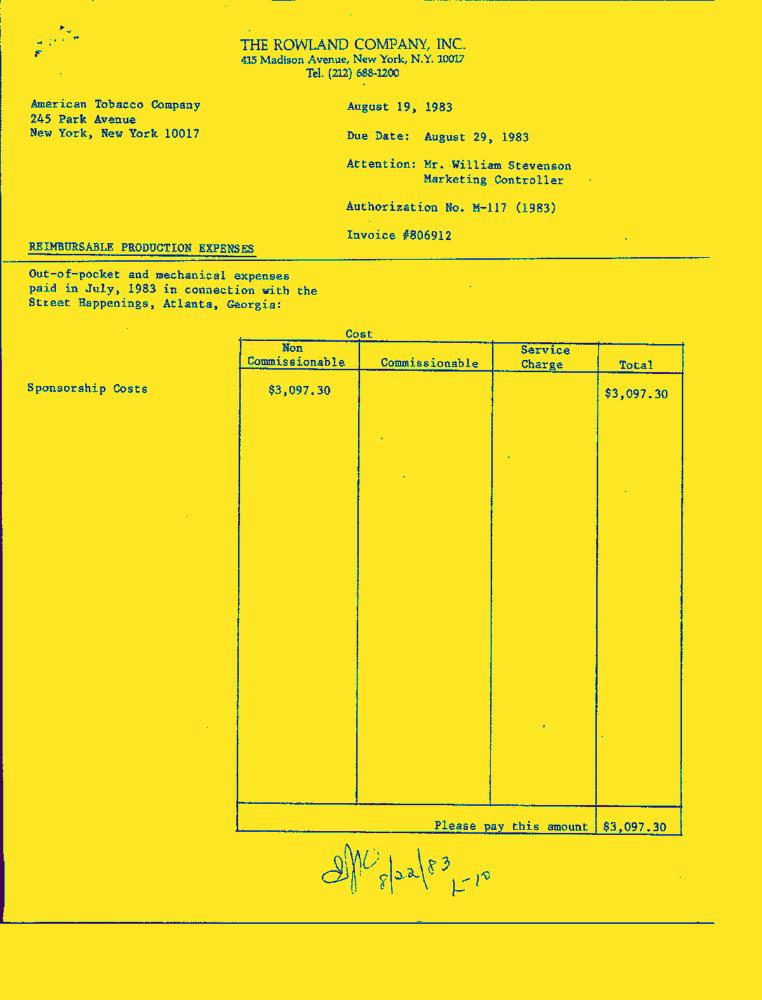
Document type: Invoice-Doc